Question: What appears to be the issue?
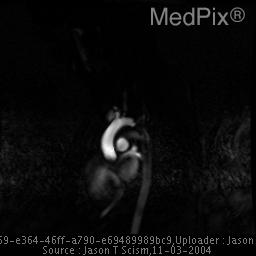
Answer: The findings suggest The study revealed a standard three-vessel arch with the brachiocephalic artery being the first great vessel, the left common carotid being the second vessel, and the left subclavian artery being the third vessel. Just proximal to the takeoff of the left subclavian artery is a significant web across the lumen of the aortic. This aortic web is seen to cause significant obstruction of flow through the aorta. A momentary delay was seen before blood flow was seen distal to the obstruction.  A central post-stenotic jet was seen traveling through the thoracic aorta to below the level of the diaphragm. No obvious collateral blood vessels are noted throughout the thoracic aorta. No other cardiac abnormalities were identified.. Just proximal to the takeoff of the left subclavian artery is a significant web across the lumen of the aortic. This aortic web is seen to cause significant obstruction of flow through the aorta. A momentary was seen delay before blood flow was seen distal to the obstruction.  A central post-stenotic jet was seen traveling through the thoracic aorta to below the level of the hemidiaphragm. No obvious collateral blood vessels are noted throughout the thoracic aorta. No other cardiac abnormalities were identified.. The patient might have a history of This case is based on a 3 year old female who at the age of 18 months underwent surgical resection with end-to-end repair of a mild preductal coarctation of the aorta just proximal to the left subclavian artery take-off..